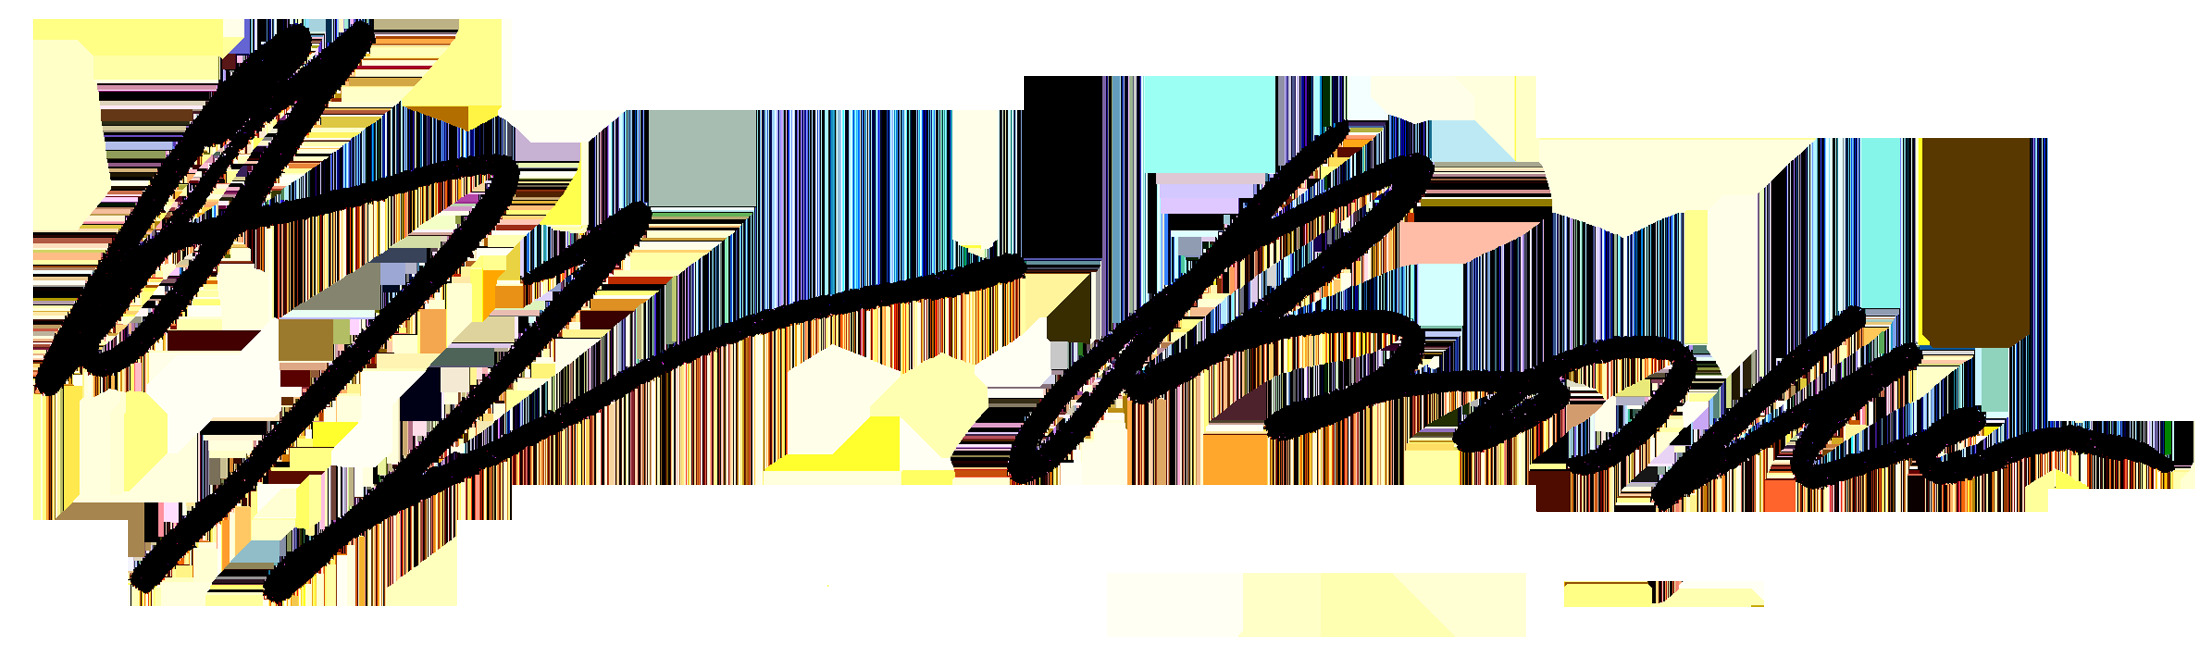
Signature of: andrei voznesensky